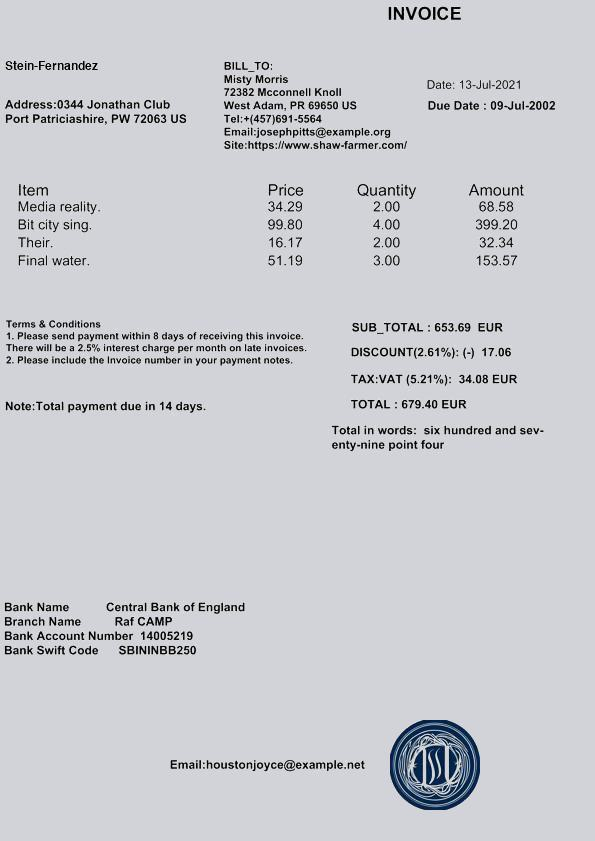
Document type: Invoice